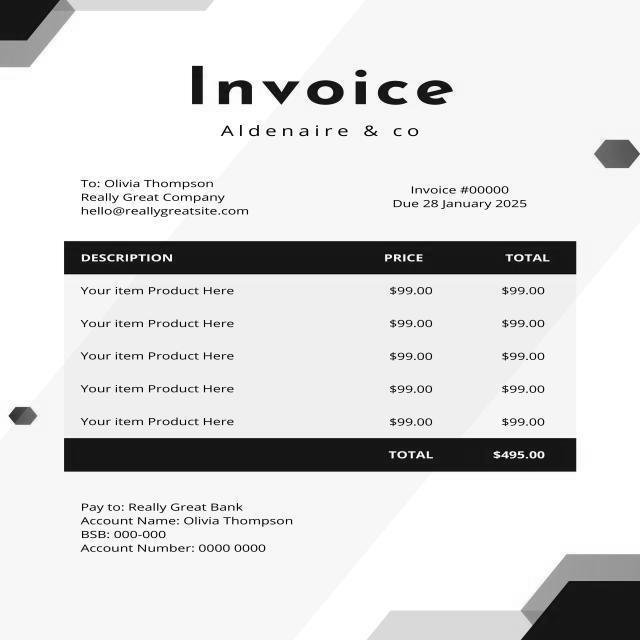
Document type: Invoice